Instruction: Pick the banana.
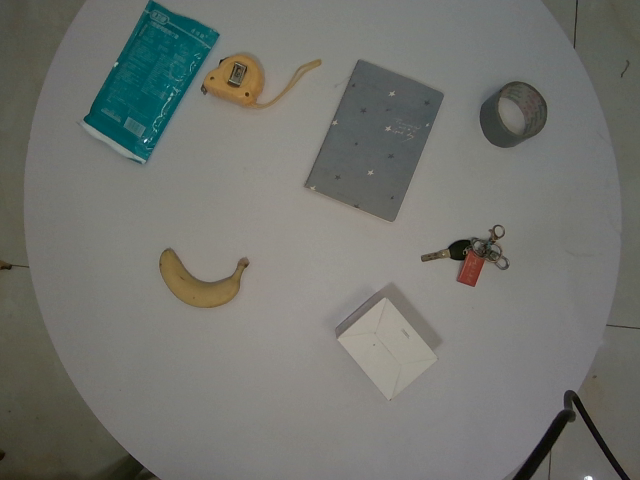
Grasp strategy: vertical